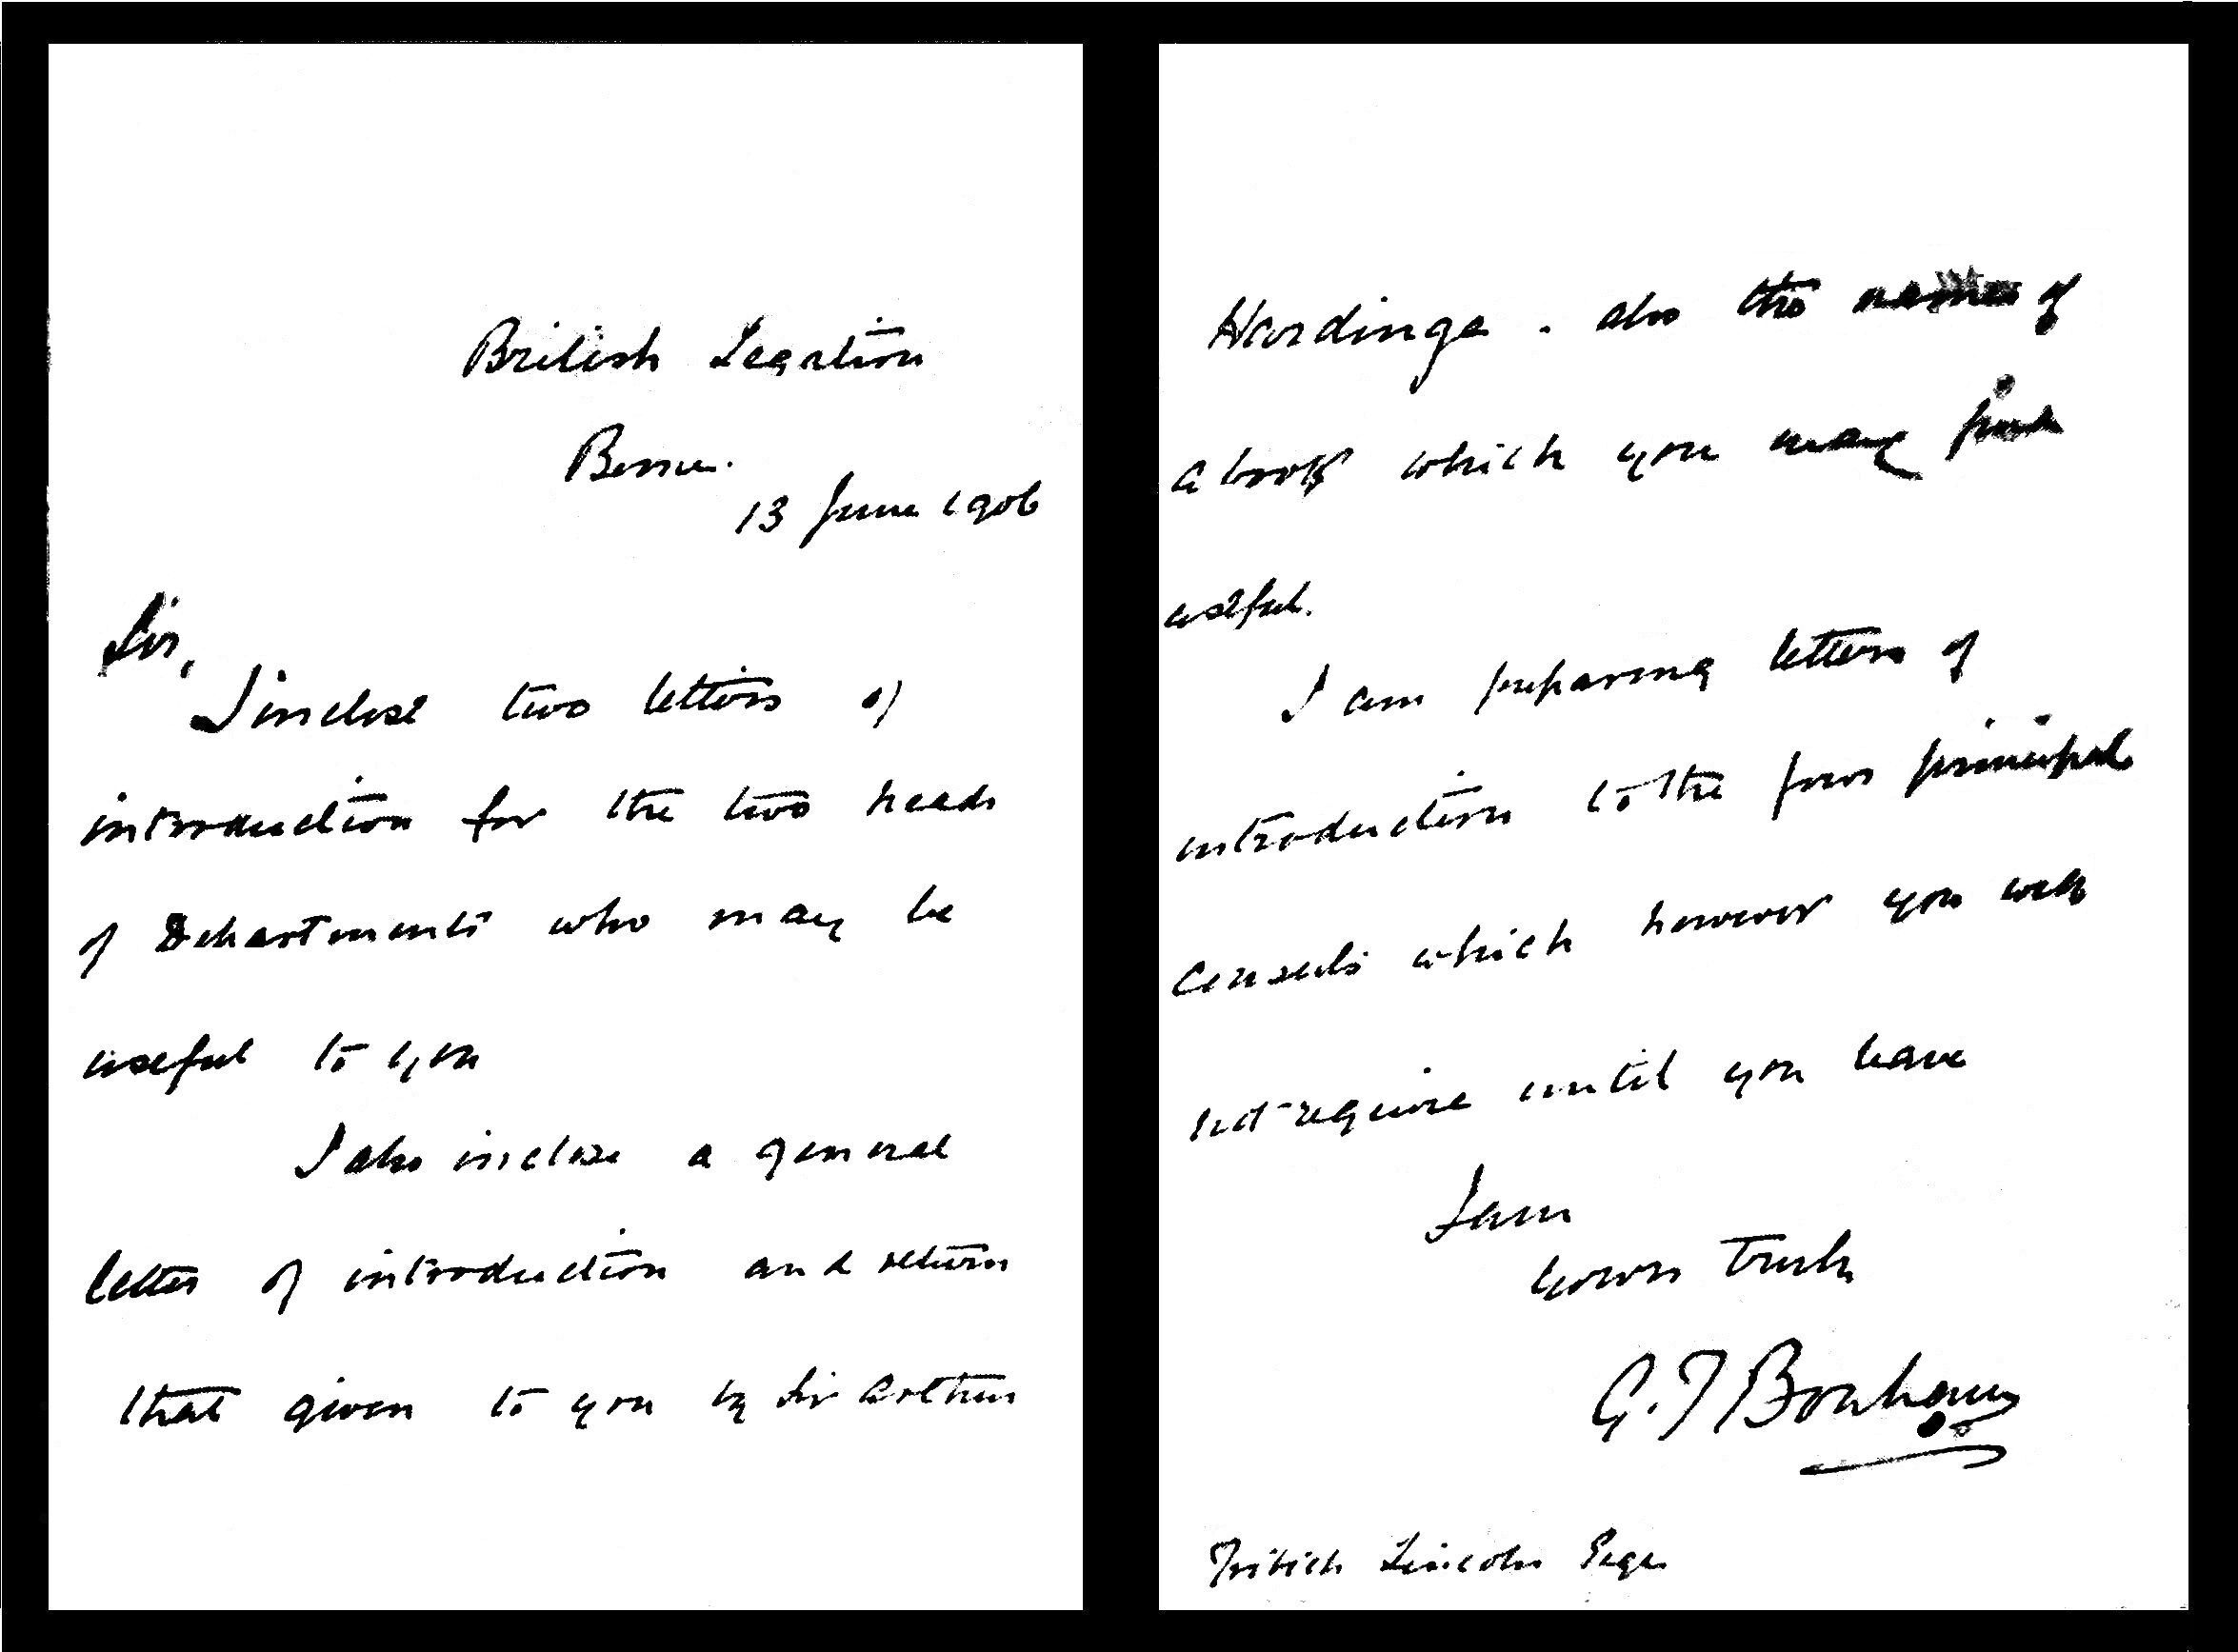
Signature of: sir george bonham 2nd baronet